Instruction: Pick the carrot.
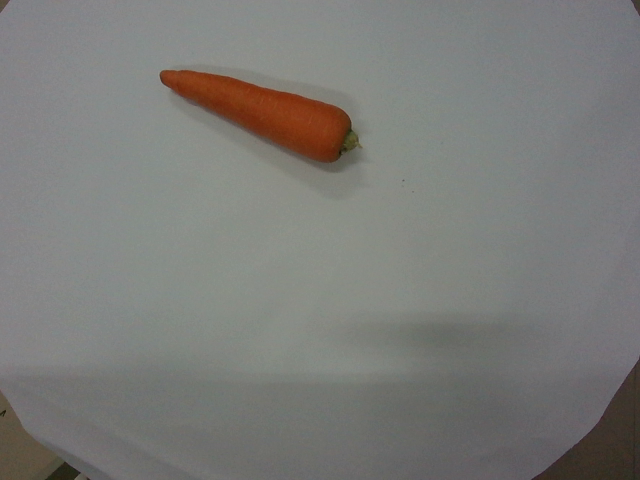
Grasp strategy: vertical